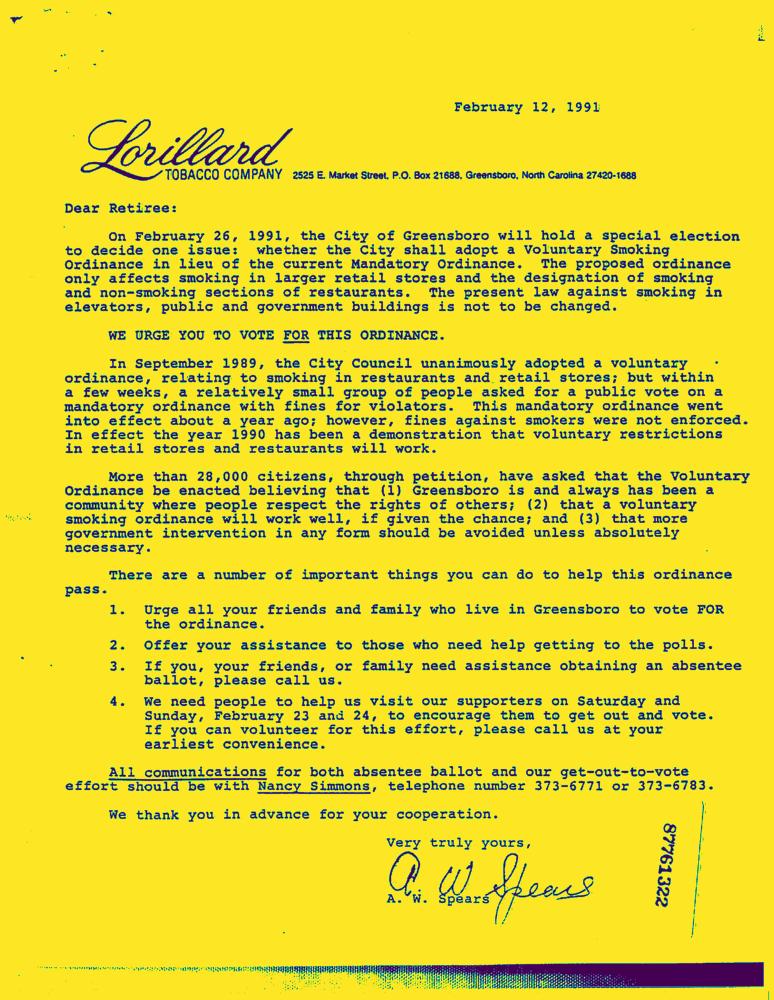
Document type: Letter-Doc